Question: What is the main concern?
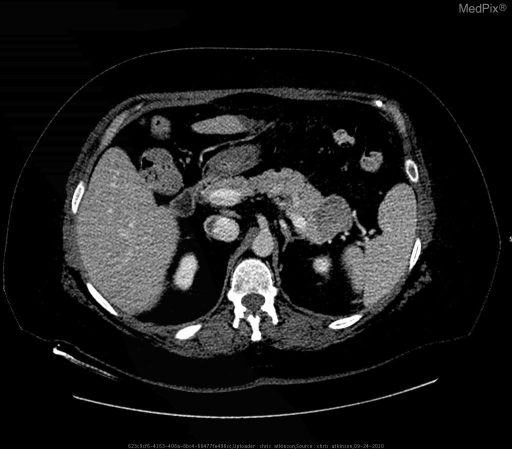
Answer: The findings suggest On CT imaging an incidental 3.6cm mass was seen in the tail of the pancreas.  Follow up contrast enhanced CT demonstrated a macrocystic mass in the tail of the pancreas with a coarse calcification.  No pancreatic ductal dilation was seen.. contrast enhanced CT shows 3.6cm cystic lesion in tail of pancreas with septal calcification.. The patient might have a history of A 57 yo F with recent gastric bypass surgery developed shortness of breath and tachycardia several days after surgery..